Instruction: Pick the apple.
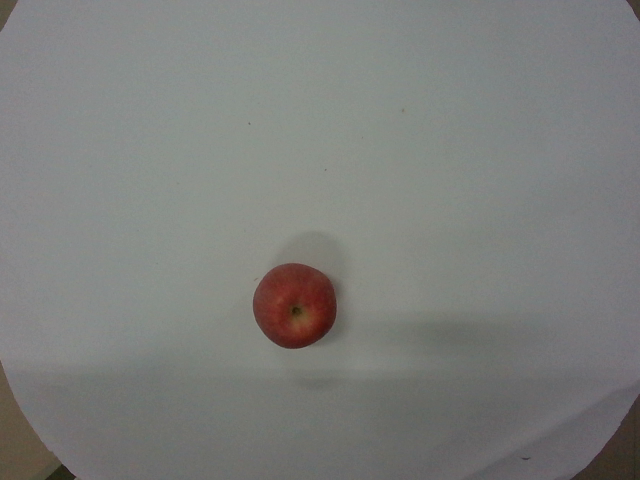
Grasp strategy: vertical